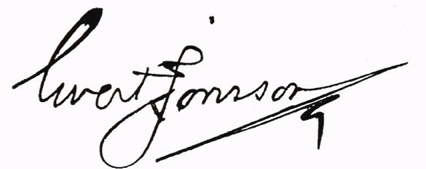
Signature of: ewert jonsson